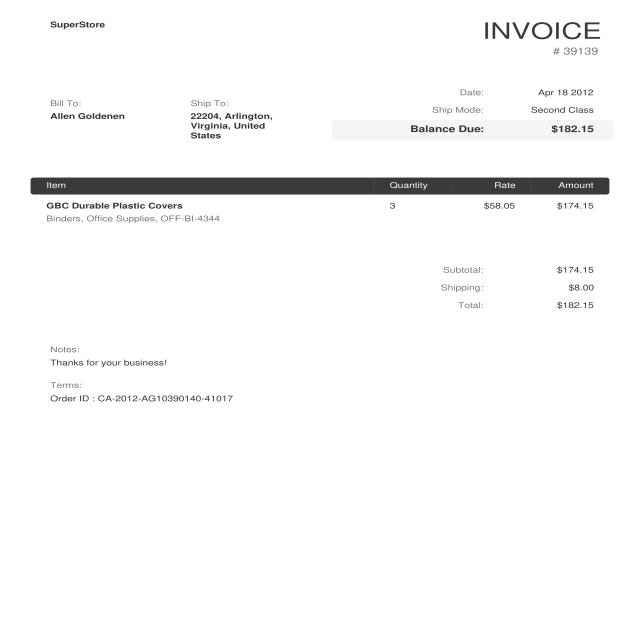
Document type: Invoice